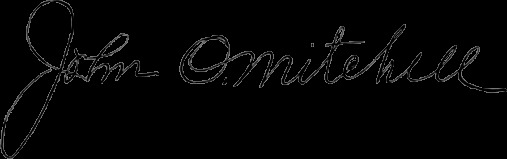
Signature of: john o mitchell